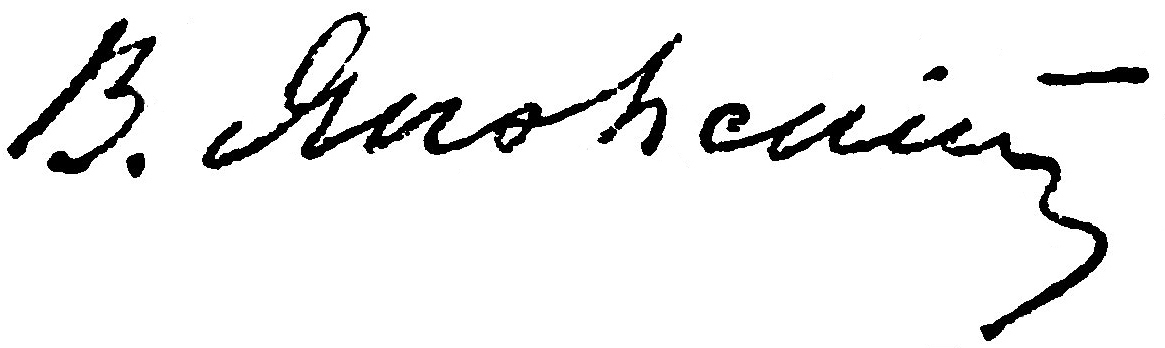
Signature of: vasiliy yanovskiy